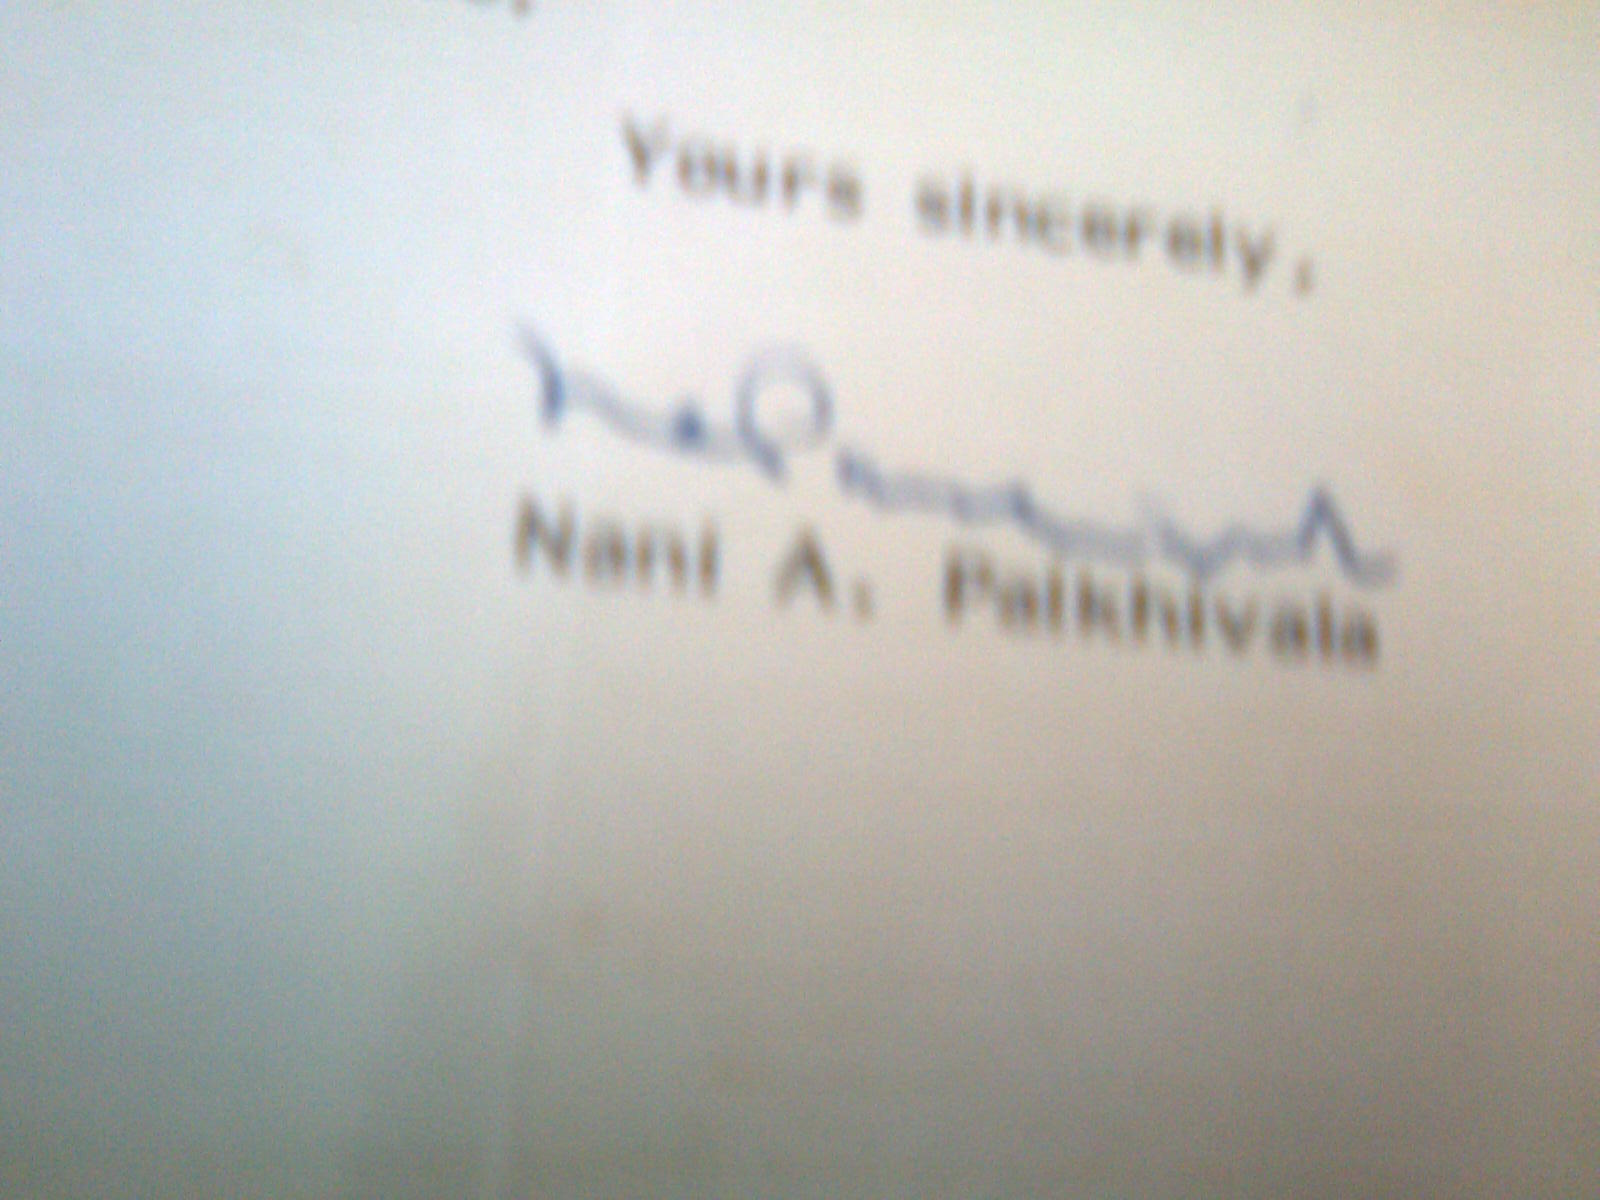
Signature of: nanabhoy palkhivala